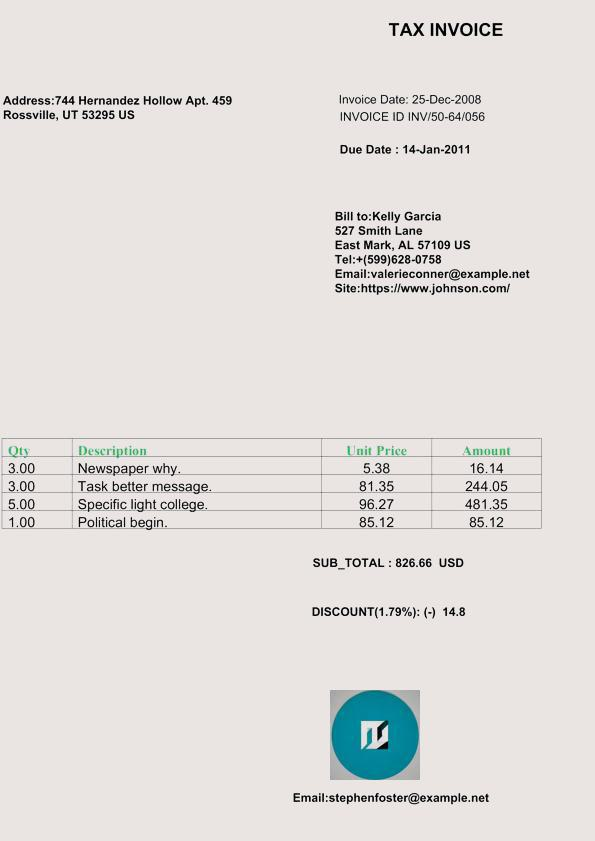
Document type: Invoice